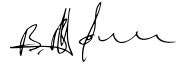
Signature of: volodymyr tsabal